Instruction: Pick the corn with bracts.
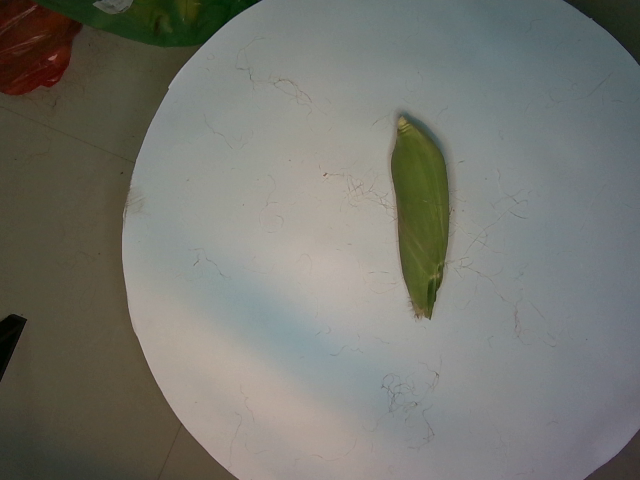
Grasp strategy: vertical